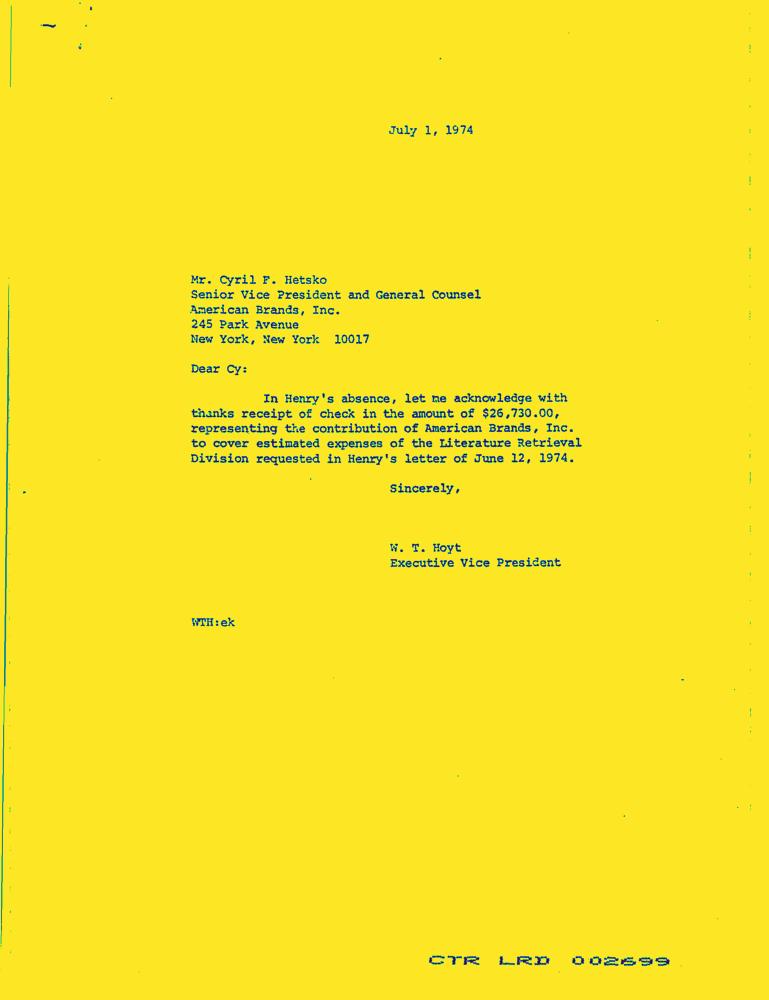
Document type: Letter-Doc